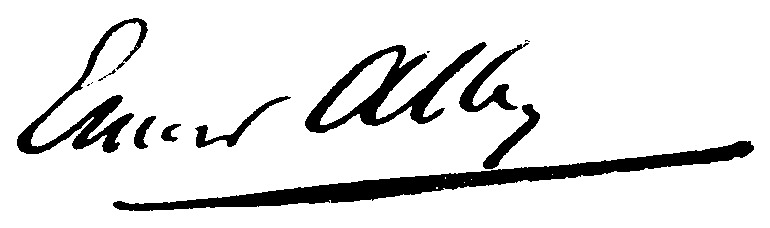
Signature of: ernest alby